Question: In what way does the history help explain the case?
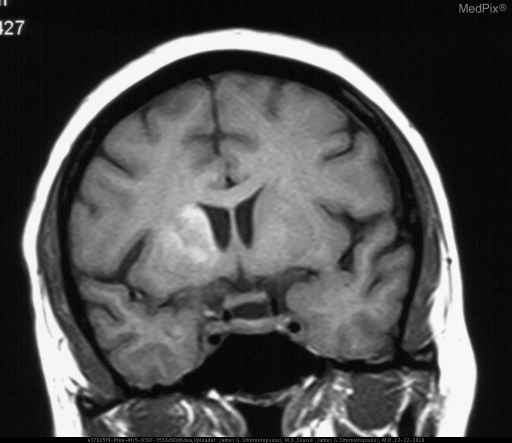
Answer: The patient's history of This previously healthy 50 y.o. woman presents with the acute onset of left sided hemichorea. is key in understanding the case.